Please extract the written amount, numerical amount, recipient's name, date on the cheque, and the bank's name from the image.
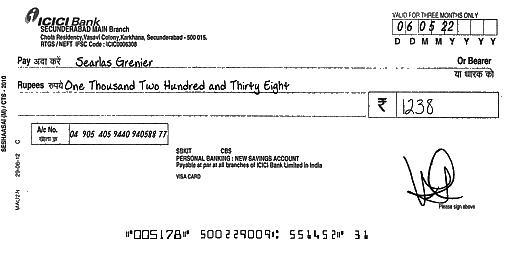
amt_in_words: One Thousand Two Hundred and Thirty Eight
amt_in_figures: 1238
payee_name: Searlas Grenier
bank_name: ICICI Bank
cheque_date: 06/05/22